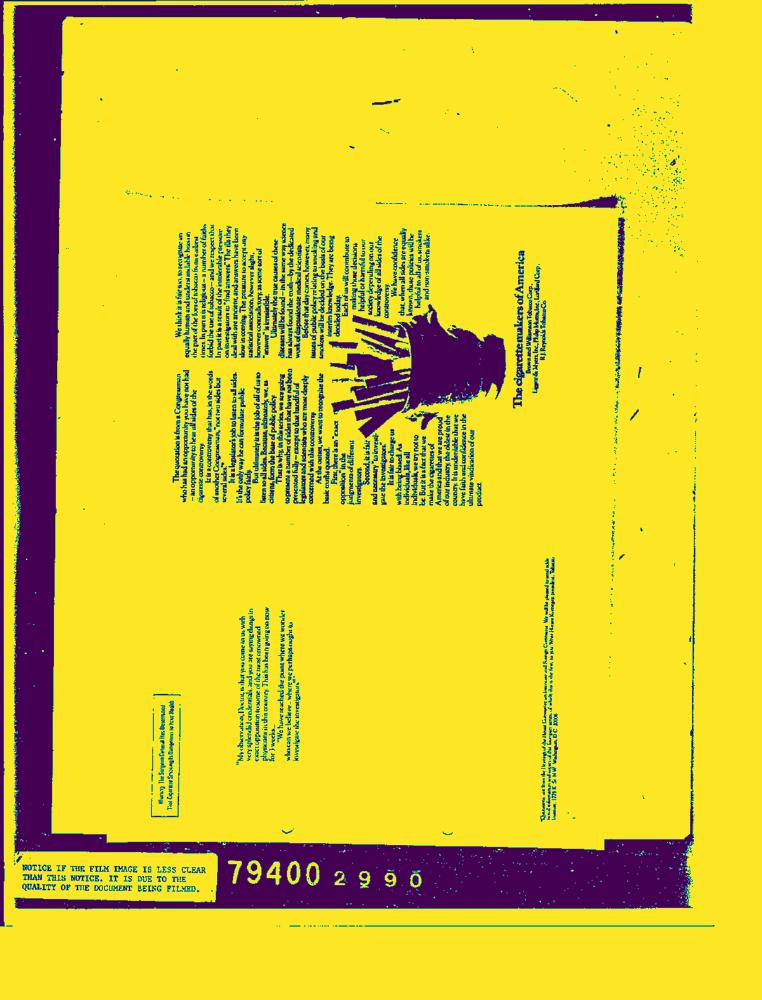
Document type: AD